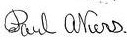
Signature of: benjamin paul akers